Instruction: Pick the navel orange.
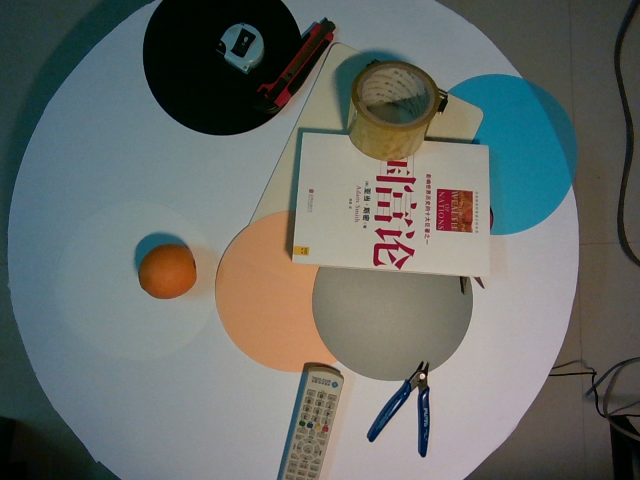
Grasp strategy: vertical